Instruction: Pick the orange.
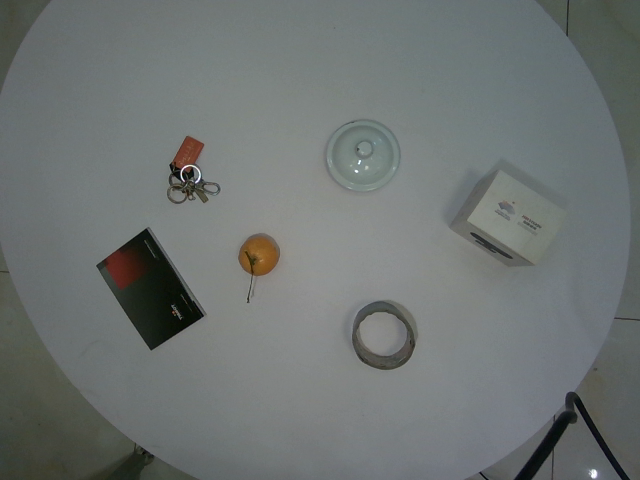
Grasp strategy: vertical